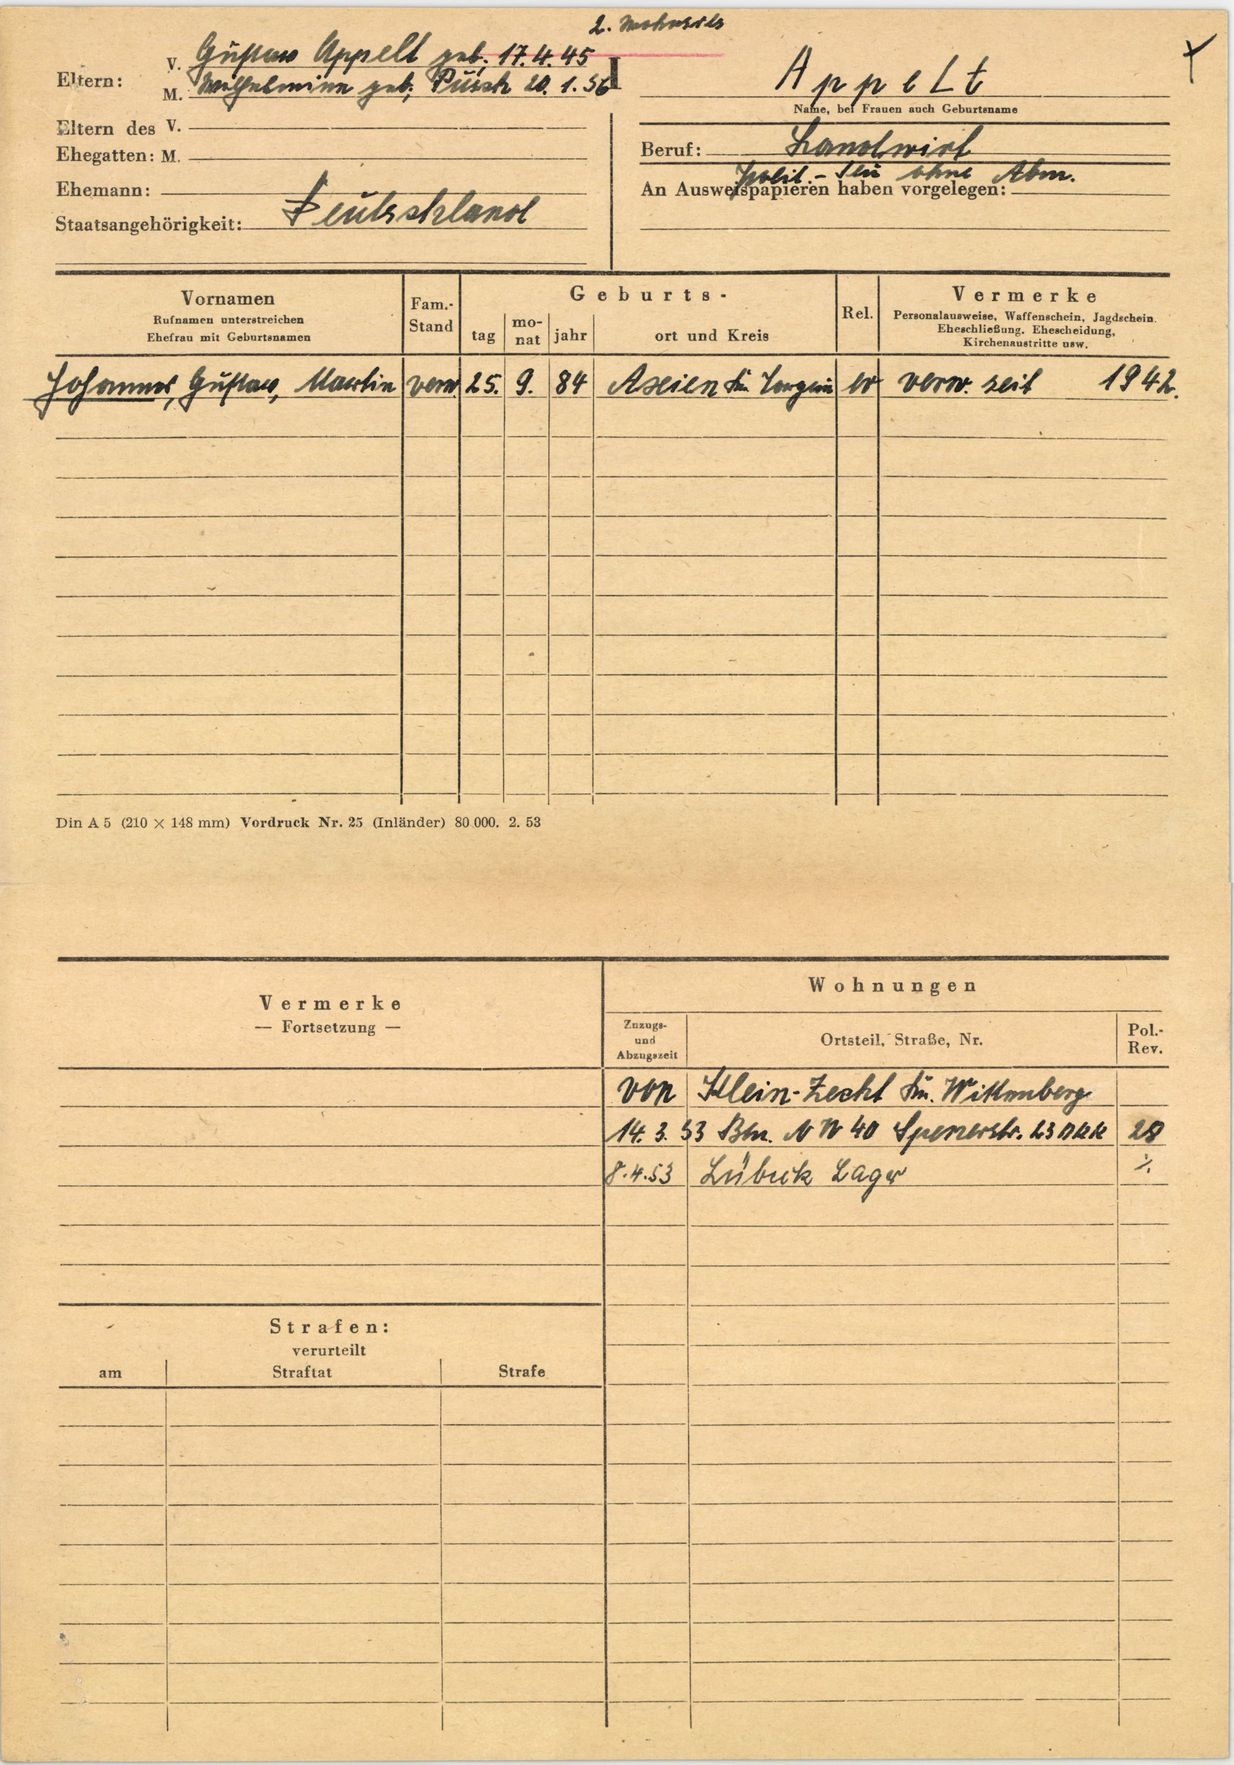
Appelt